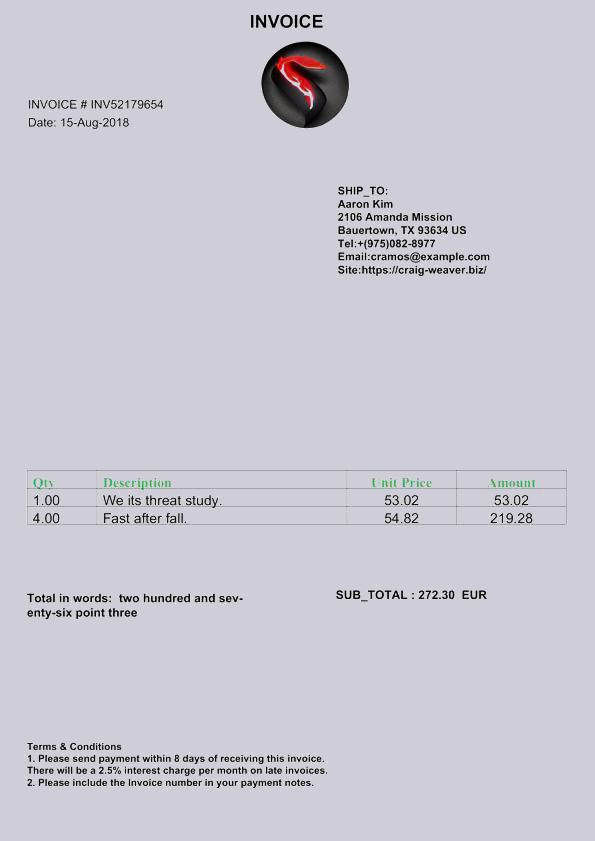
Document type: Invoice